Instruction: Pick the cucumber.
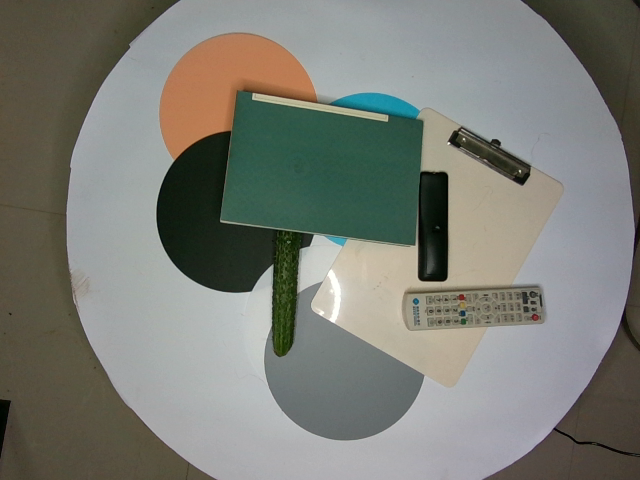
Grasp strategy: vertical